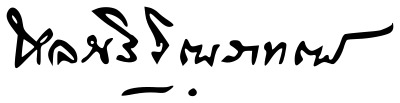
Signature of: luang wichitwathakan wichit wichitwathakan